Question: What do the imaging results show?
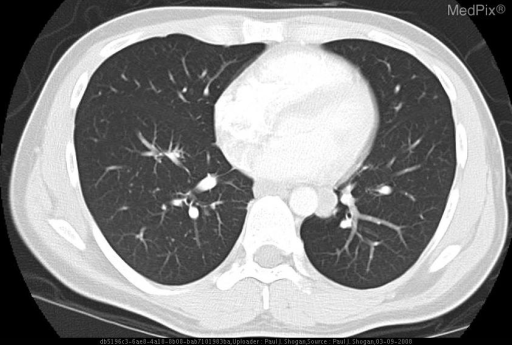
Answer: The imaging shows Chest Radiography: Biapical air space opacities are noted with stranding toward the hila.  No pleural effusions or adenopathy is evident.

Contrast Enhanced CT: Both patchy and confluent air space opacities are evident in a central bilateral upper lobe distribution, with sparing of the lower lung zones.  No significant adenopathy is noted. Contrast enhanced axial CT image with lung windowing and leveling, demonstrates sparing of the lower lobes..